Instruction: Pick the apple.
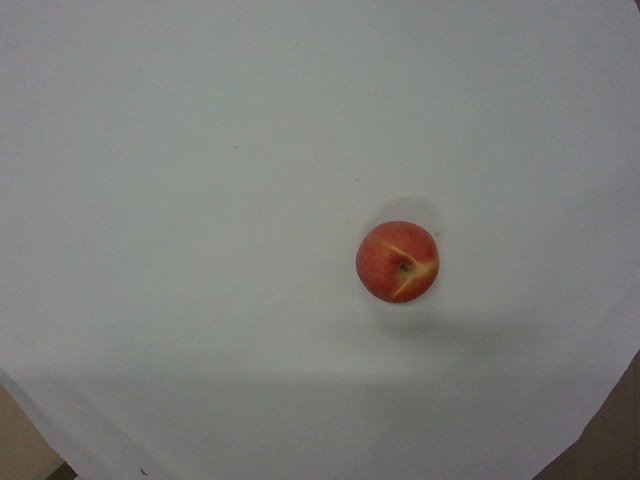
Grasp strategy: vertical